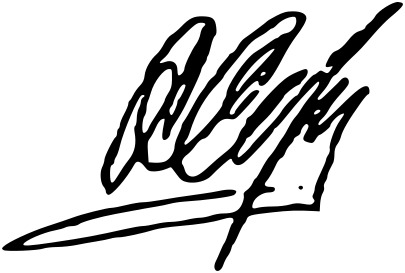
Signature of: anatoly serdyukov